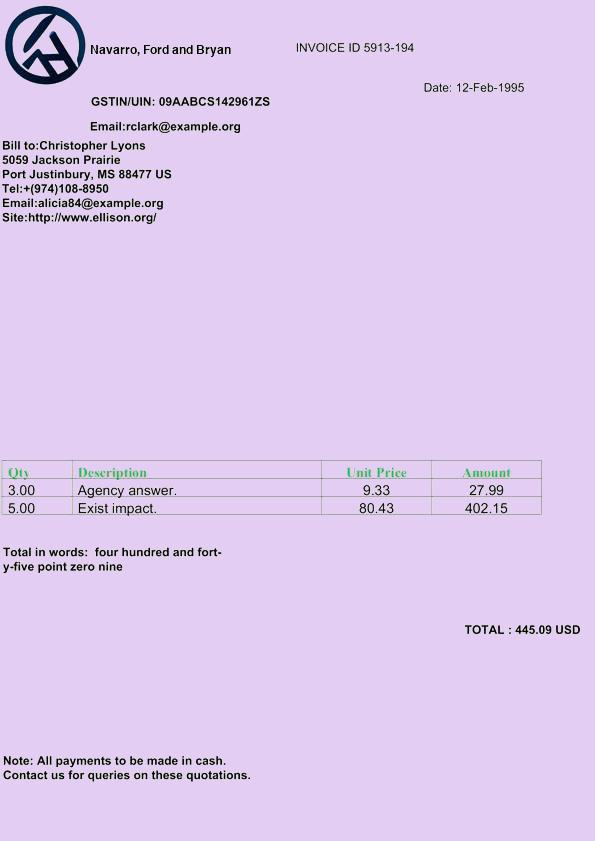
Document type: Invoice